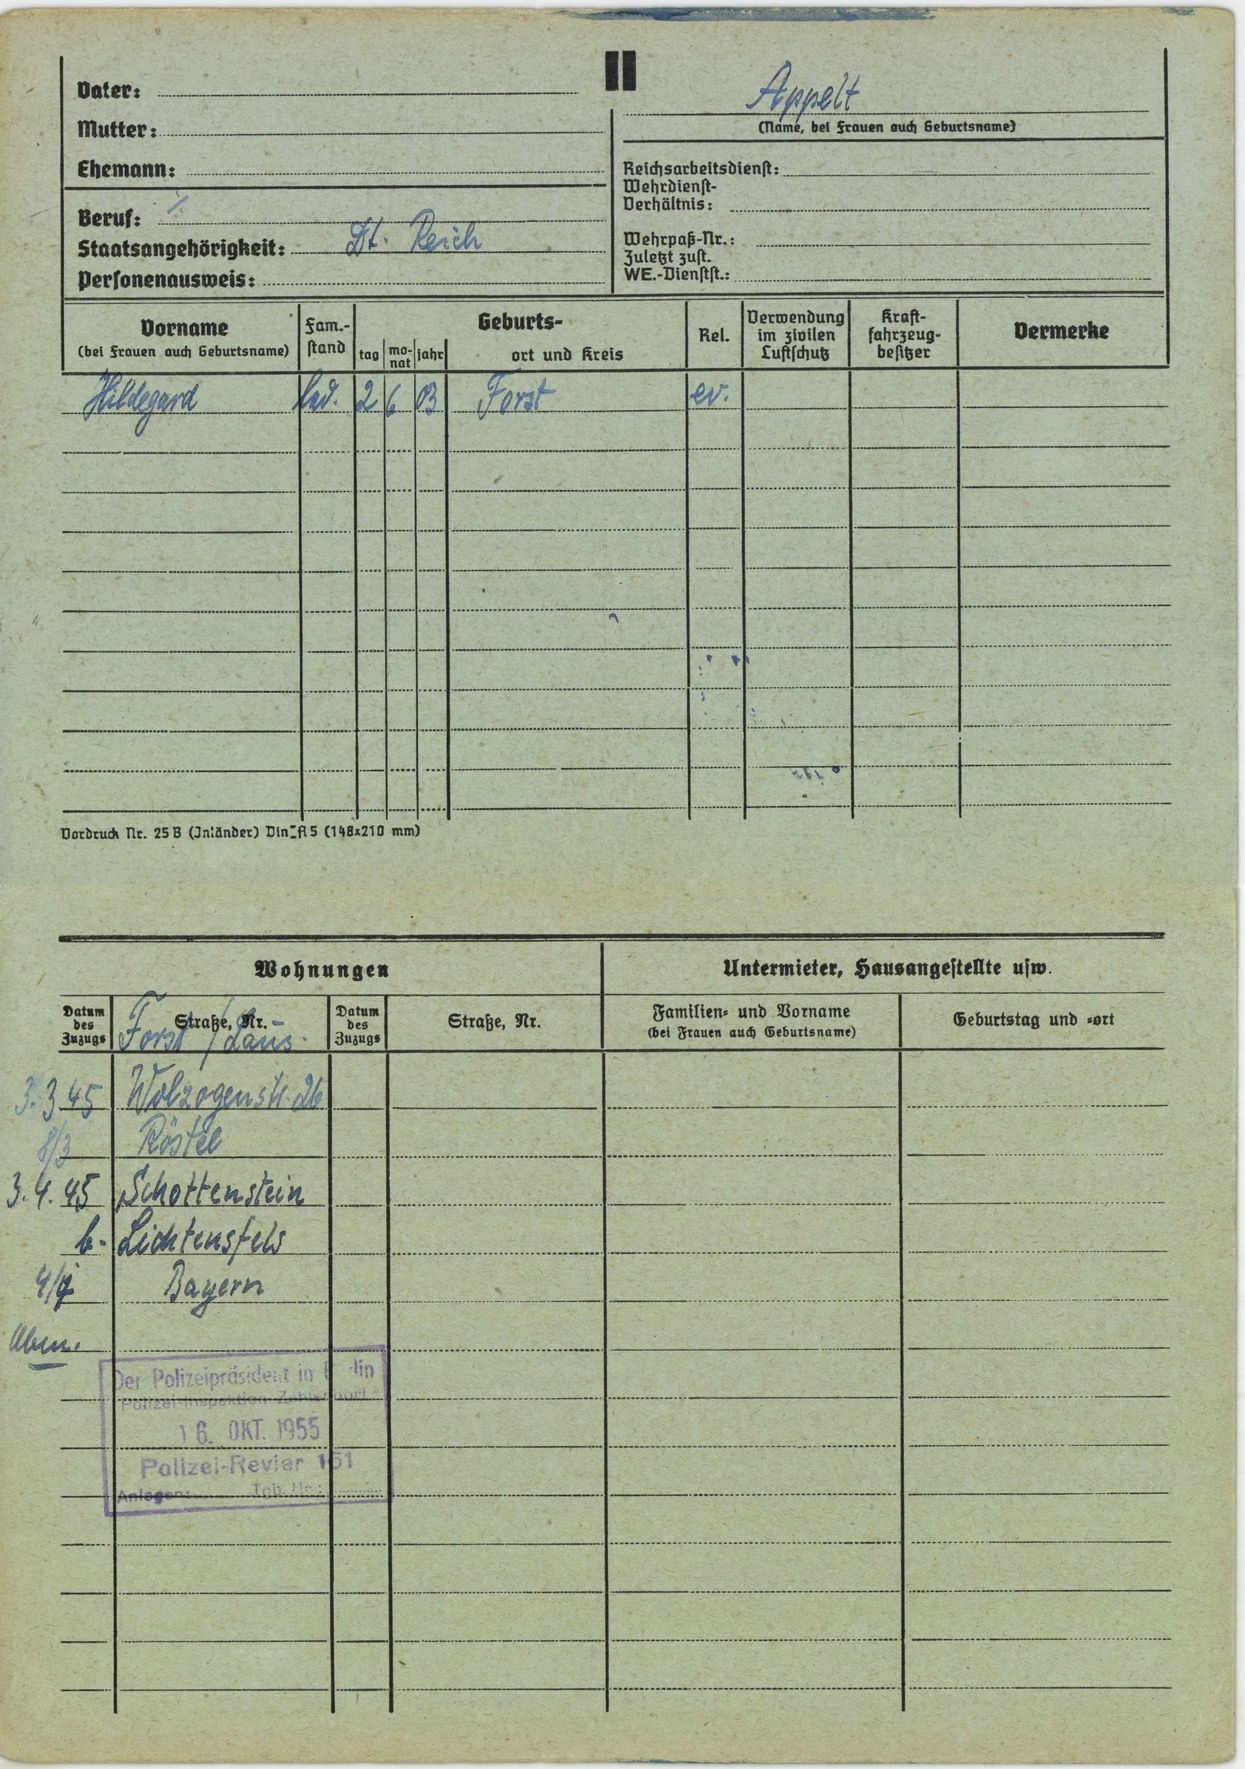
Appelt